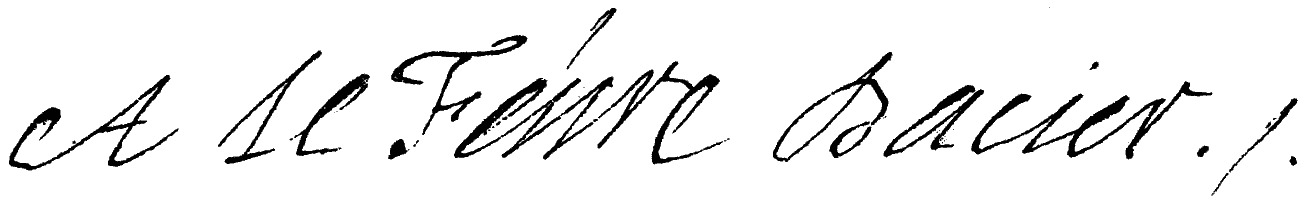
Signature of: anne dacier